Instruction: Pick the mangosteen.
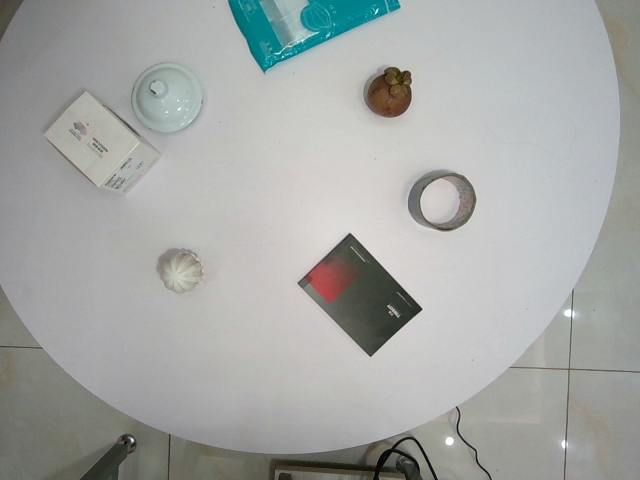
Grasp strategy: vertical